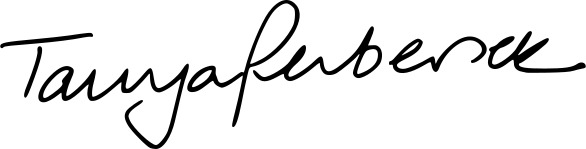
Signature of: tanya plibersek